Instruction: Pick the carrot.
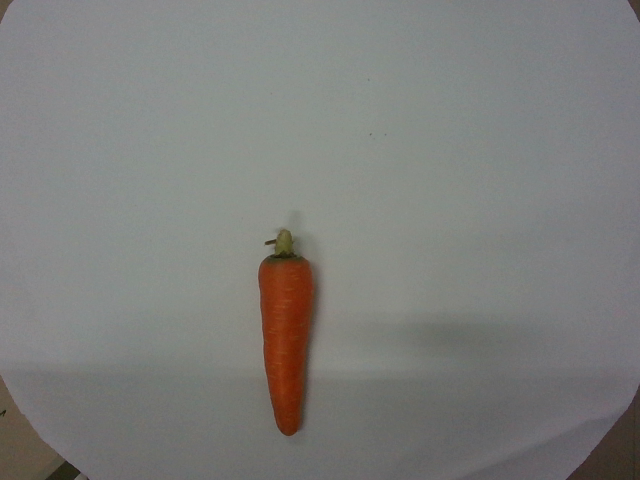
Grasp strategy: vertical